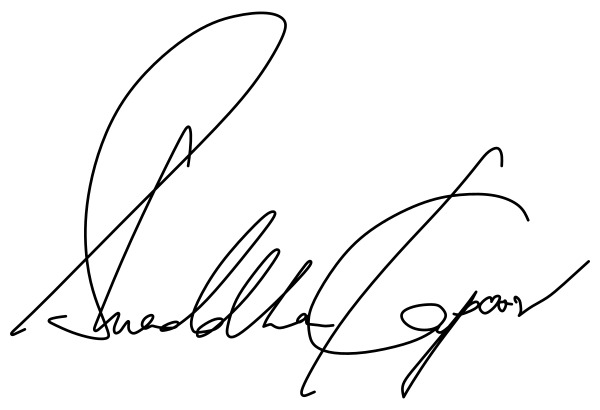
Signature of: shraddha kapoor